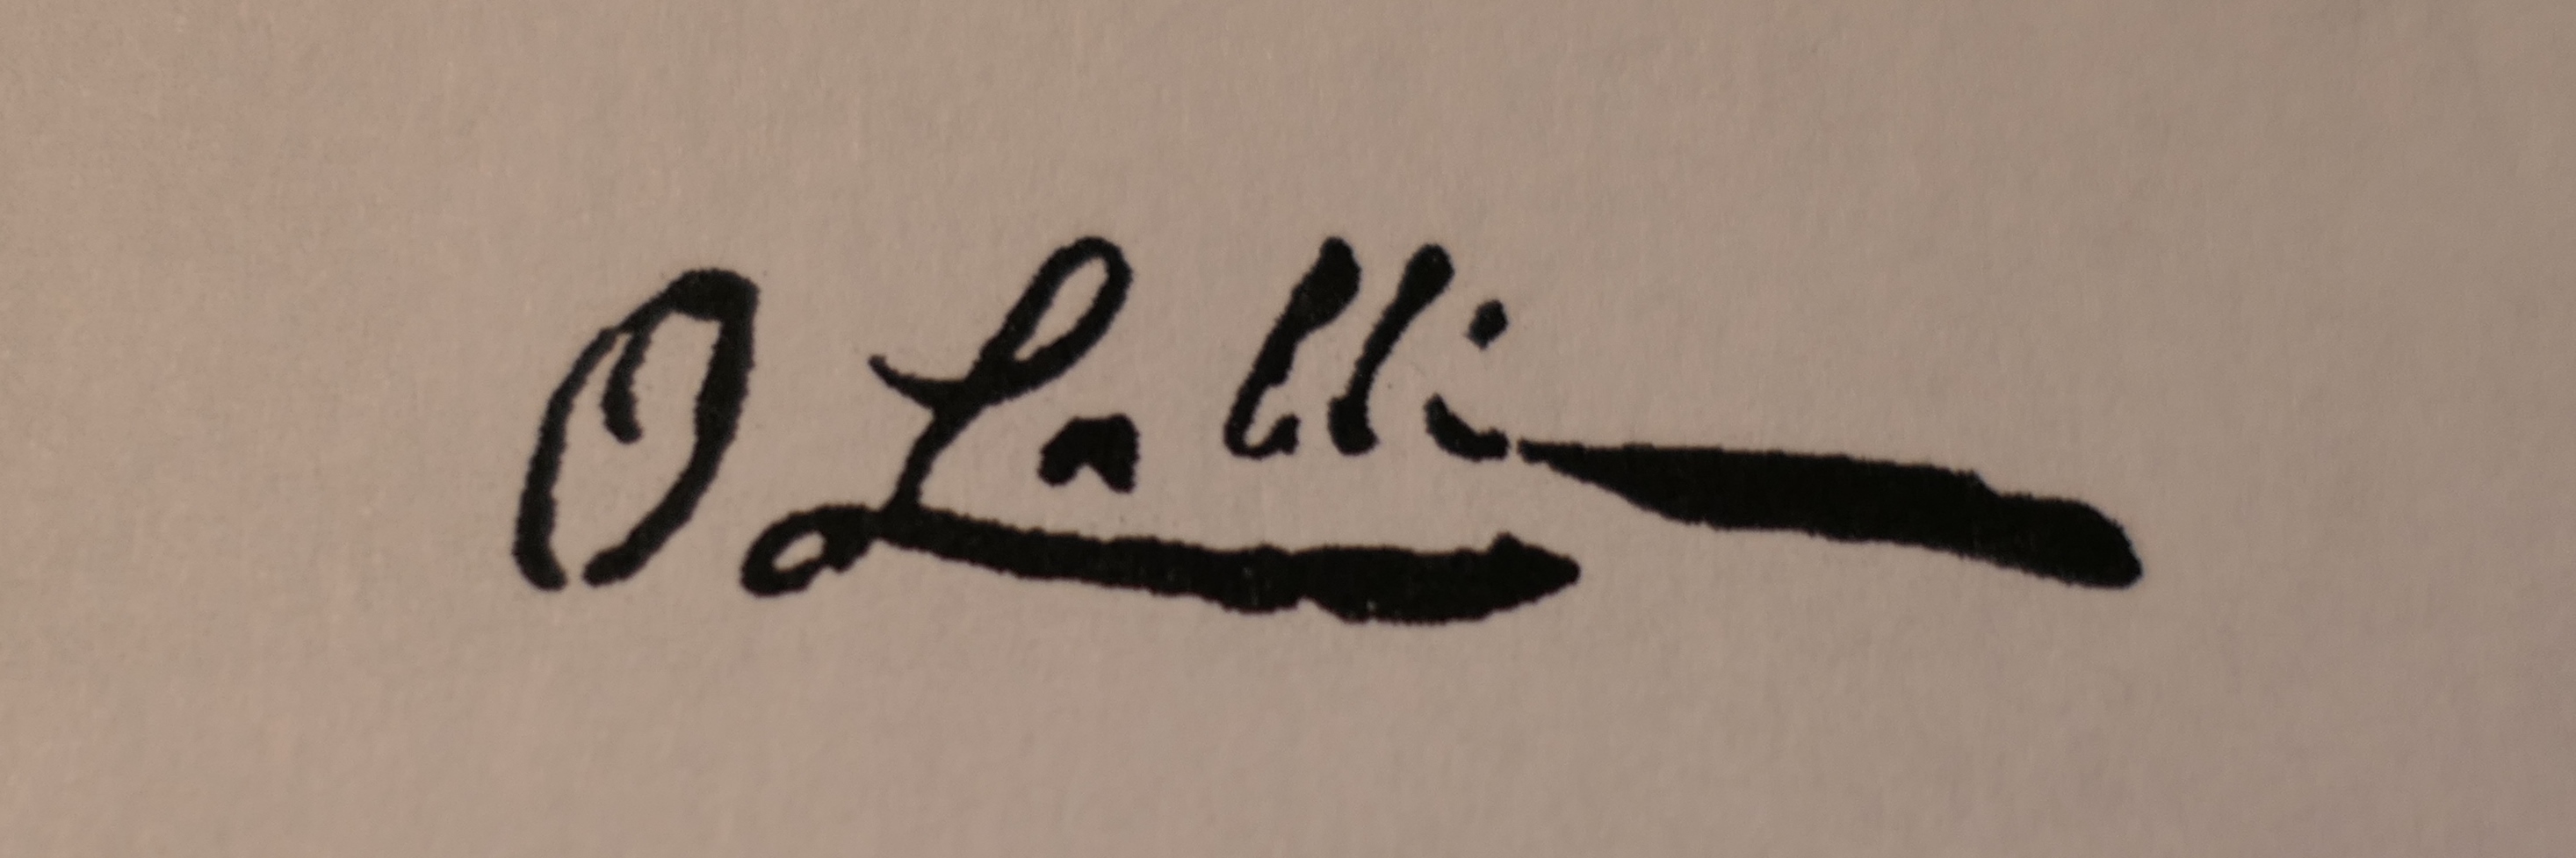
Signature of: odoardo lalli